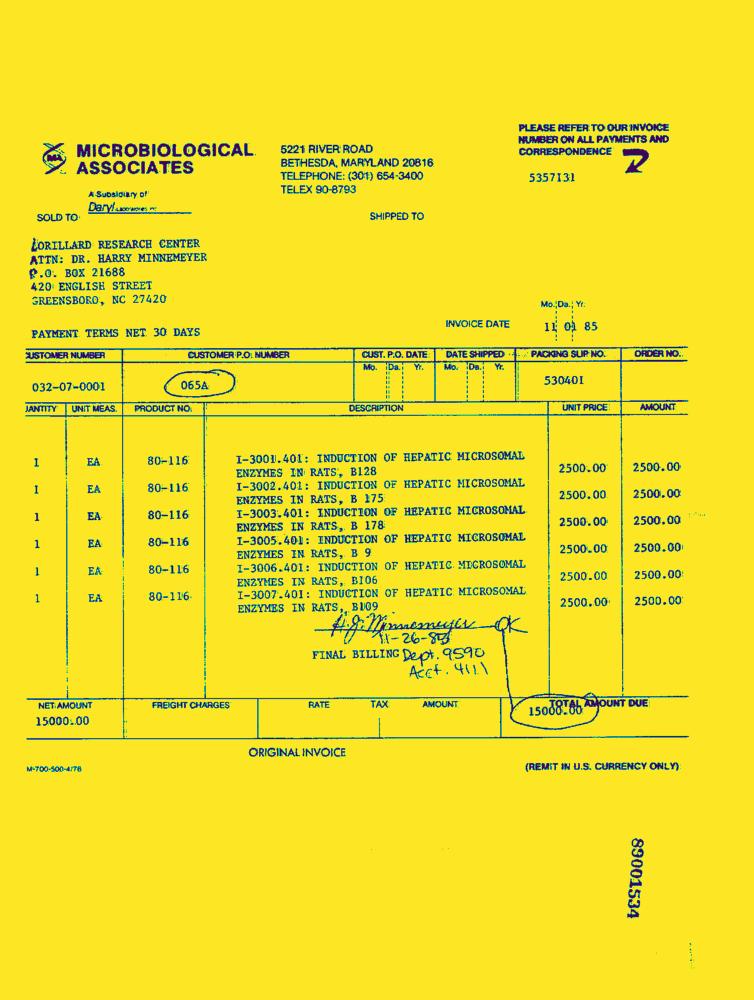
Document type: Invoice-Doc